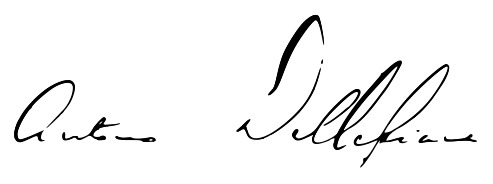
Signature of: antonio dellepiane